Question: What is the earliest payment due date mentioned in the document?
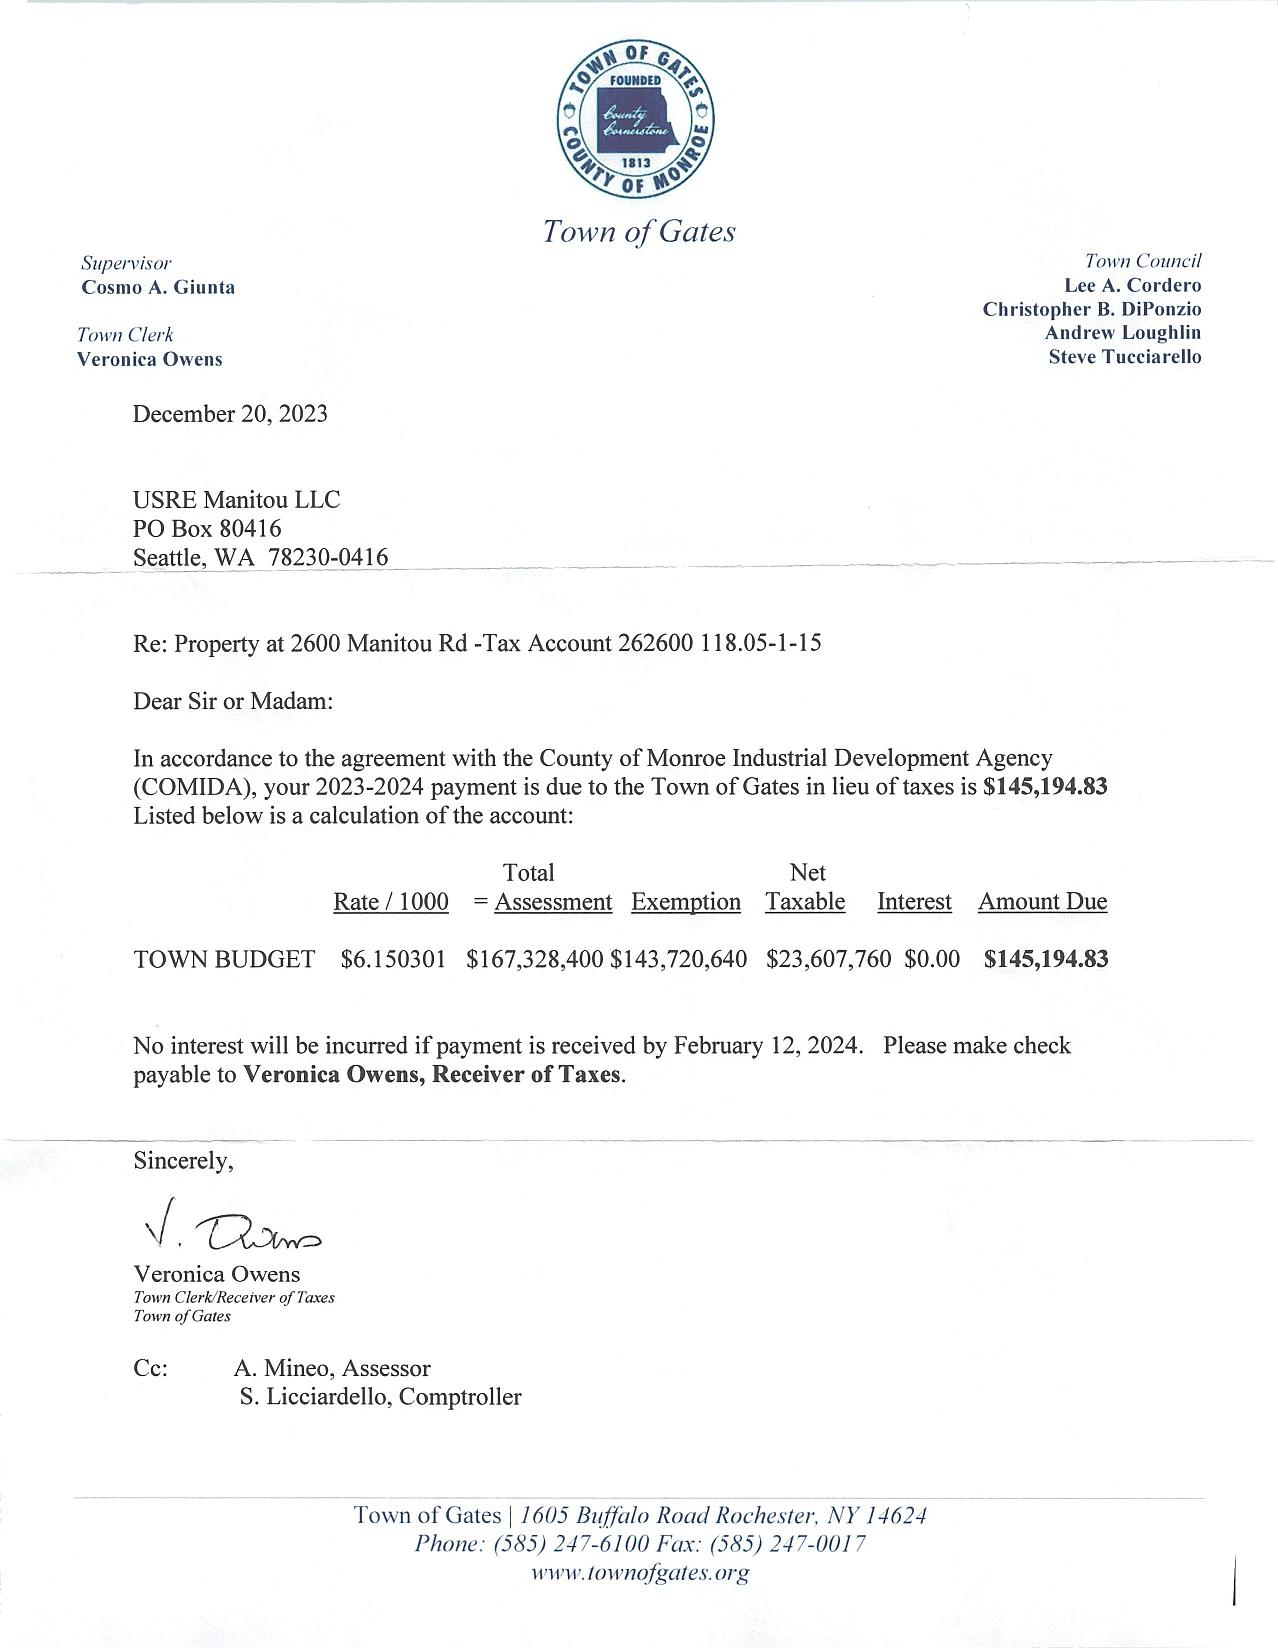
Answer: "12-Feb-24"